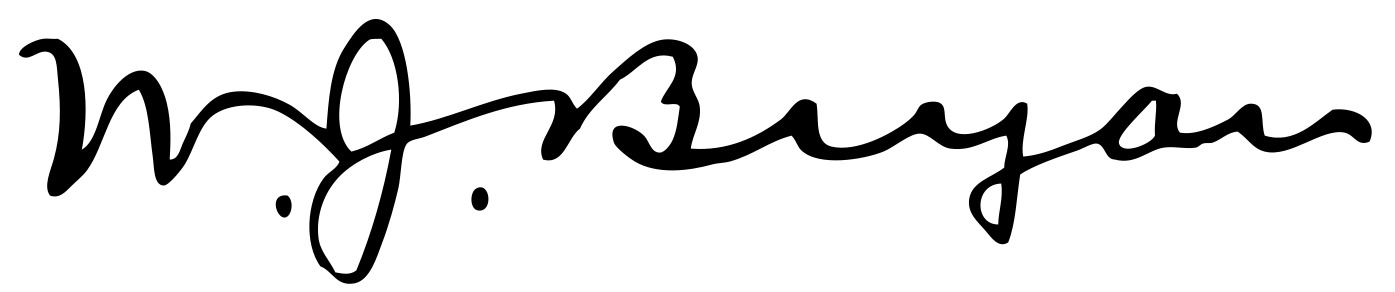
Signature of: william jennings bryan